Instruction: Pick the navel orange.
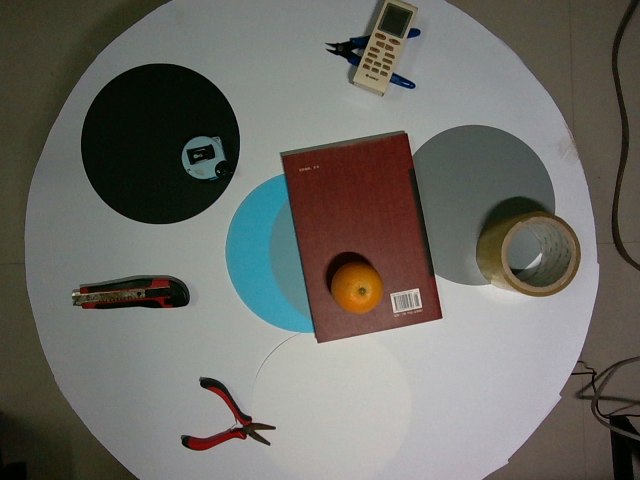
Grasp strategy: vertical